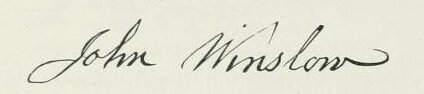
Signature of: john winslow